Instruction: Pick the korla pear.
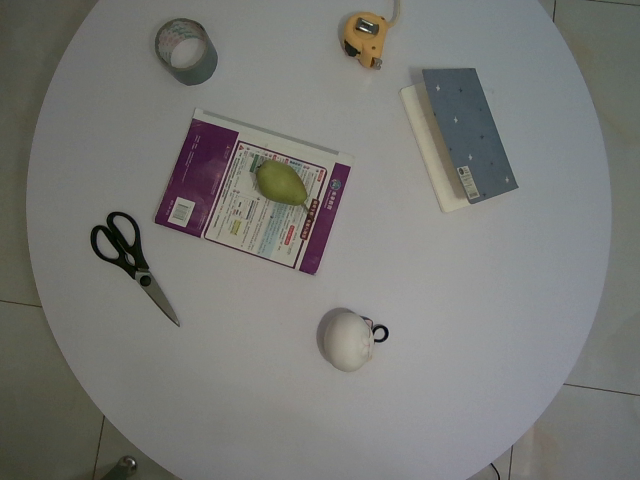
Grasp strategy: vertical